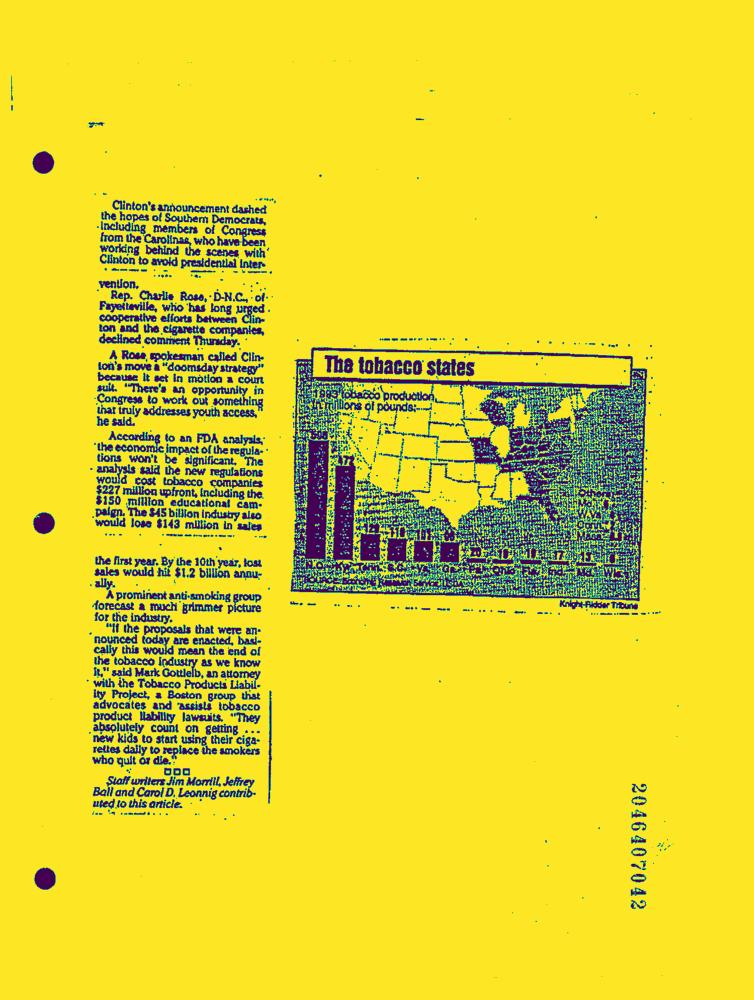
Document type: News-Article